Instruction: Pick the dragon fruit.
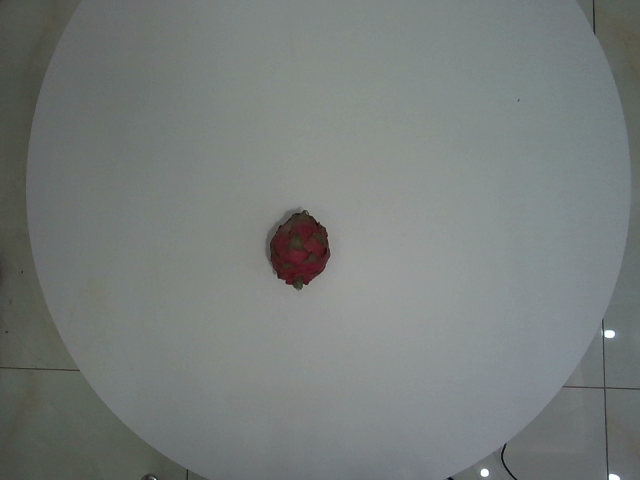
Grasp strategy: vertical